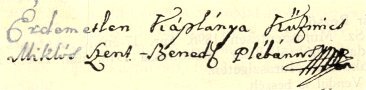
Signature of: miklós küzmics